Question: What is the mailing or notice date provided in the document?
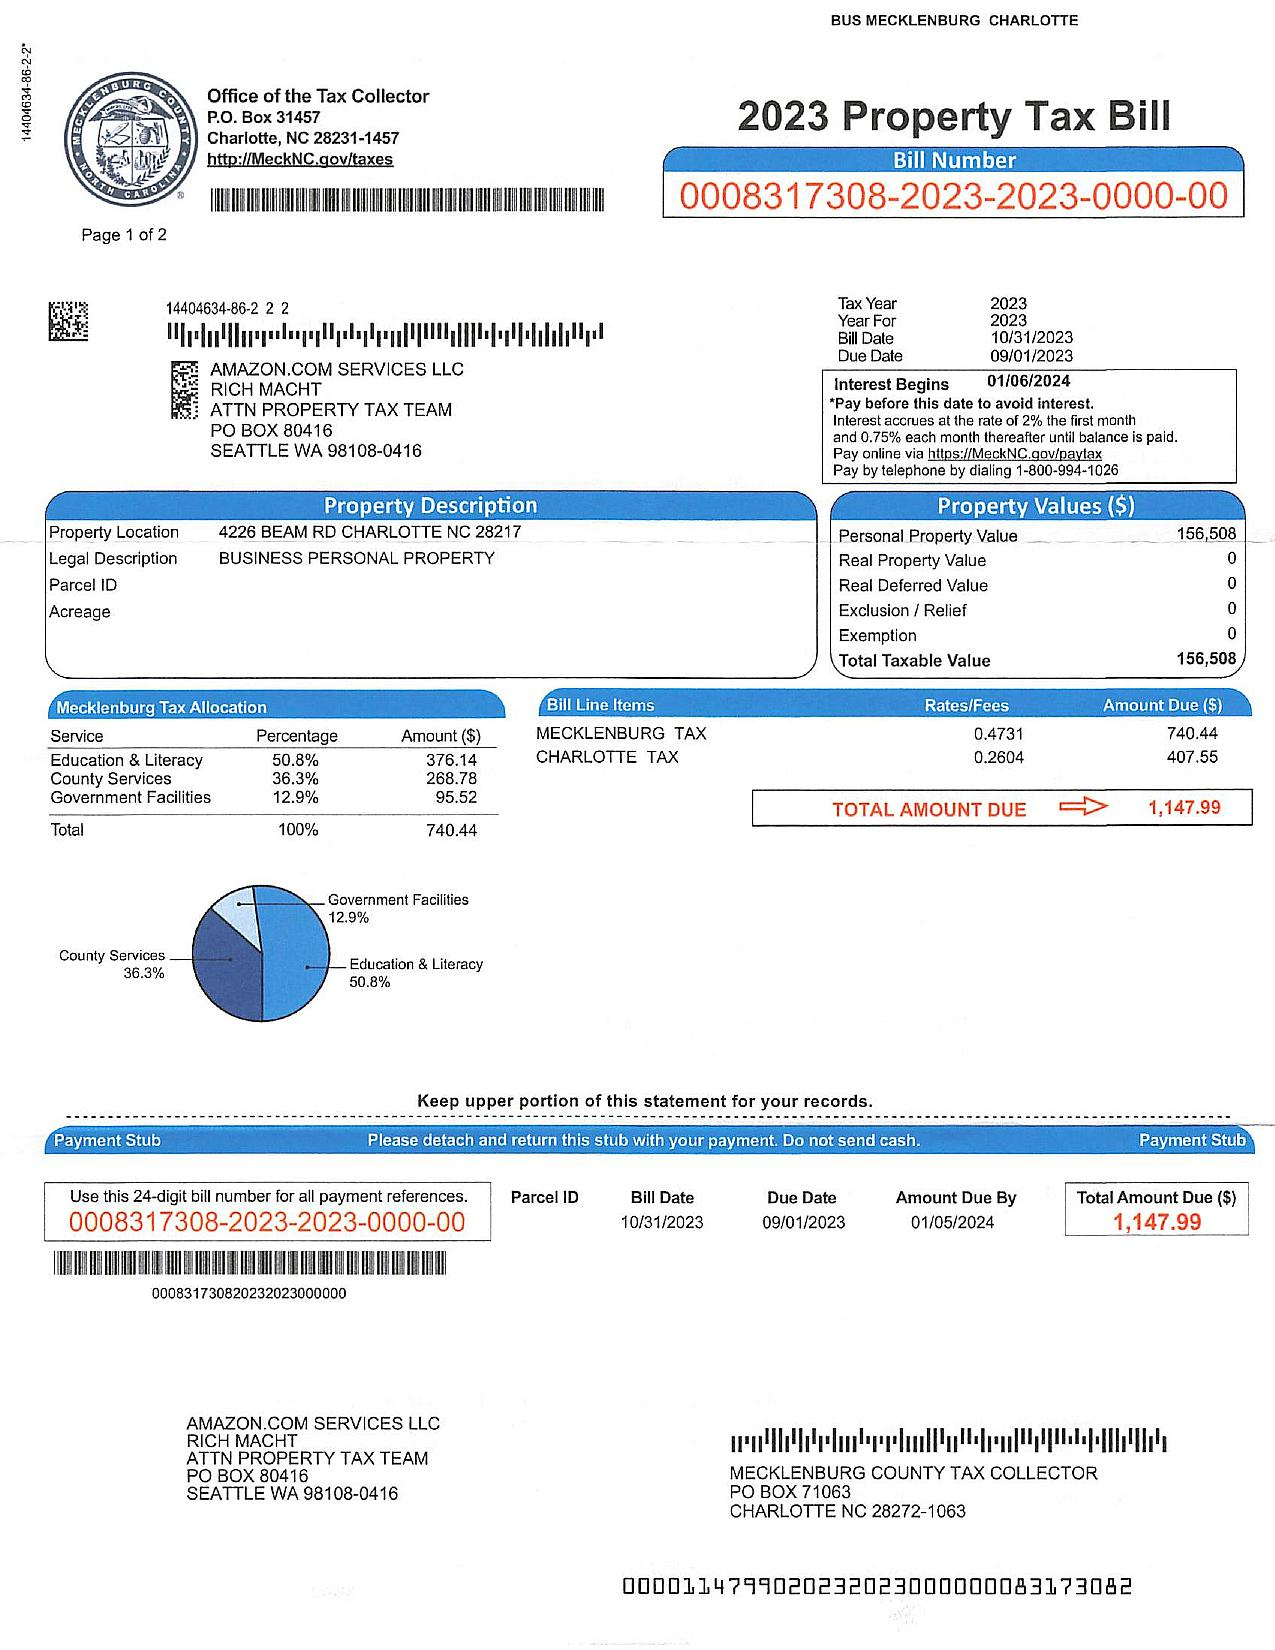
Answer: "10/31/23"